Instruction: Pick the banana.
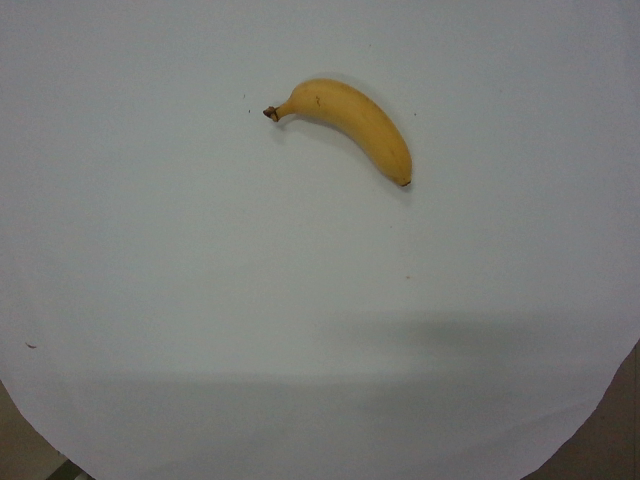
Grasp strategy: vertical